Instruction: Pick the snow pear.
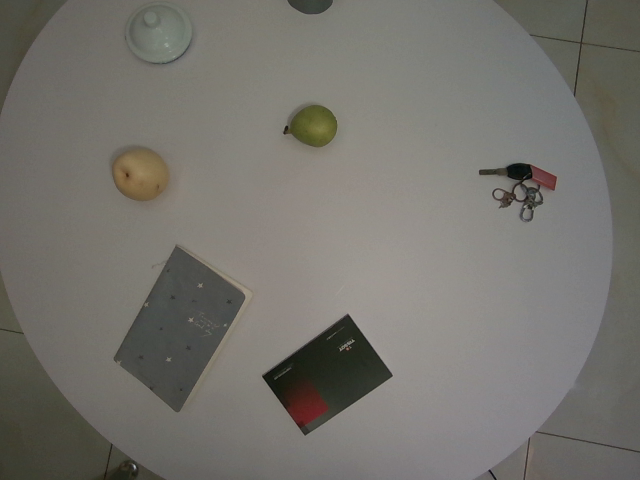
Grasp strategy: vertical